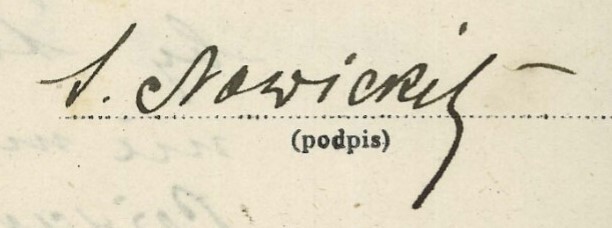
Signature of: stanisław nowicki